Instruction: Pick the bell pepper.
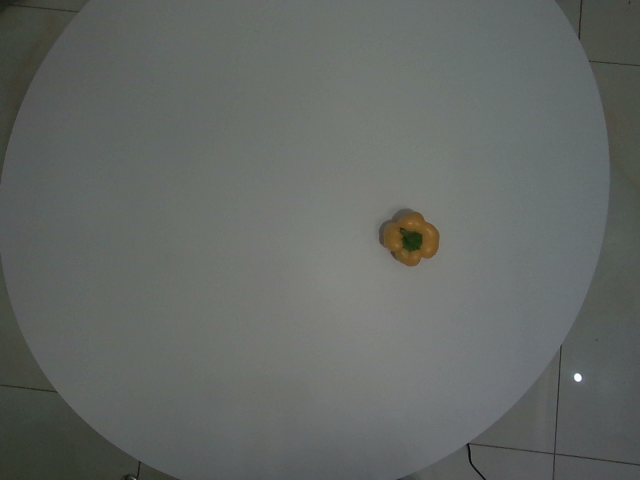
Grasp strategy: vertical